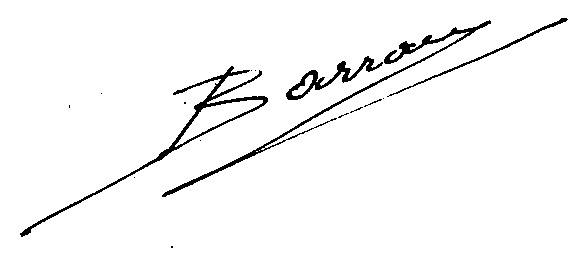
Signature of: théophile barrau